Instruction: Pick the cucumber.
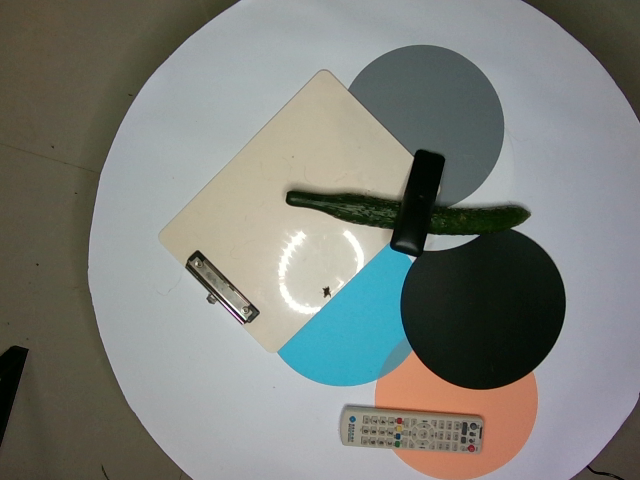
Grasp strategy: vertical